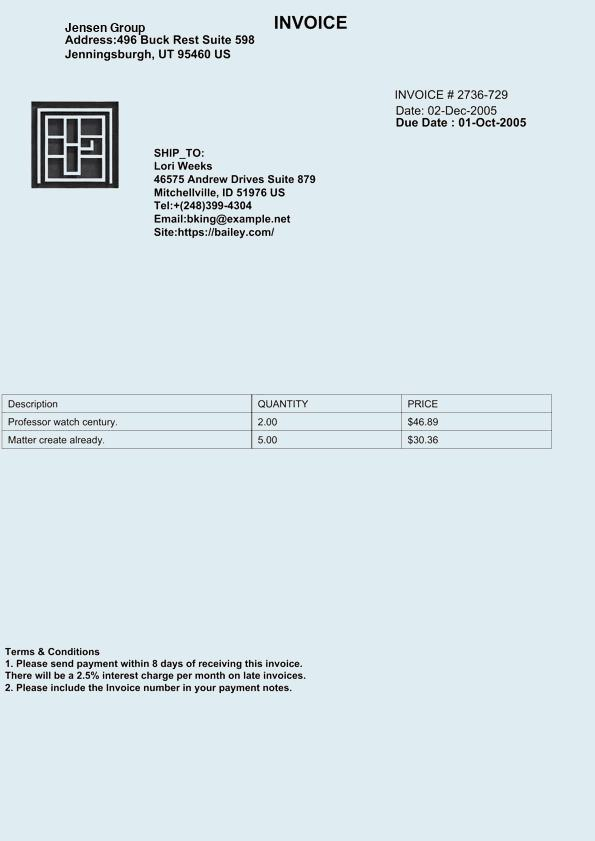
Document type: Invoice